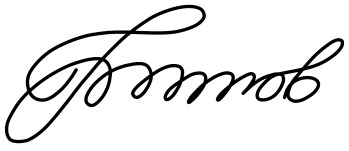
Signature of: boris gryzlov